Patient: Female, age 75
A 75-year-old woman was admitted to our institution with a 2-week history of cough, sputum production, and fever. She had undergone right middle and right lower lobectomy for a double lung cancer 13 years earlier and recently underwent chemotherapy for tumor recurrence in the right thoracic cavity just before admission. On physical examination, the patient was thin with a body mass index of 16.9. She was febrile, with a body temperature of 37.8  C, but all other vital signs were normal. Vesicular sounds were weak on right chest auscultation. Chest X-ray and computed tomography (CT) revealed that compared with a previous study, there was a new contractive consolidation with cavity in the remaining right upper lobe (Fig. 1). Laboratory tests showed elevation of inflammatory markers: white blood cell count (WBC) 9180/muL and C-reactive protein (CRP) 9.87 mg/dL. We clinically diagnosed bacterial pneumonia; intravenous imipenem (IPM)/cilastatin (CS) was administered, but symptoms did not improve. Since fungal infection was a differential diagnosis of the CT findings, we added micafungin (MCFG). Treatment with IPM/CS and MCFG was continued for 2 weeks, but there was no improvement.
On further test, 3 sputum acid-fast bacillus (AFB) smears yielded a positive result of 2+, but polymerase chain reaction for tuberculosis and Mycobacterium avium complex (MAC) were both negative. We assumed the causative organism to be NTM other than MAC, including the progressive and rapidly growing Mycobacterium abcessus. With this in mind, we continued IPM/CS at 1000 mg/day and started LVFX at 250 mg/day and CAM at 800 mg/day. Symptoms, laboratory tests, and chest X-ray and CT improved after initiation of LVFX and CAM (Fig. 2). AFB culture of all 3 sputum specimens was positive for NTM. DNA-DNA hybridization (DDH mycobacteria; Kyokuto Pharmaceuticals, Tokyo, Japan) identified M. triviale in one sputum specimen, but could not detect the specific NTM from the other two specimens. We assumed negative conversion of sputum AFB smear, and culture was noted 2 weeks after initiating pharmacotherapy with LVFX and CAM. We considered that the pathogenic bacteria do not contradict M. triviale by the result of DNA-DNA hybridization and the clinical course.
We suggested additional intake of anti-tuberculosis drugs, but the patient declined and we reluctantly continued treatment with only LVFX and CAM for 12 months; IPM/CS were discontinued after symptom resolution. Twelve months after completing pharmacotherapy with LVFX and CAM, there have been no clinical manifestations of recurrence and sputum AFB smear and culture have remained negative.
Keywords: mycobacterium triviale, non-tuberculous mycobacteria, respiratory infection
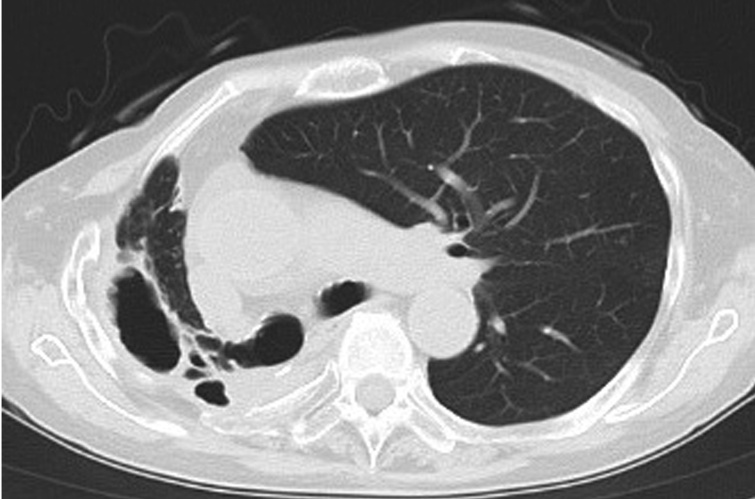
Image caption: Chest X-ray and CT before treatment. A) Chest X-ray before admission shows volume loss on the right lung due to right middle lobe and right lower lobe lobectomy.